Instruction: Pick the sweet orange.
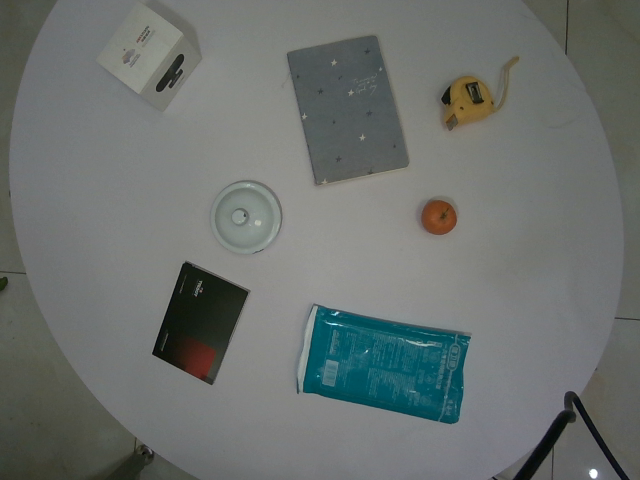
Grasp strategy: vertical